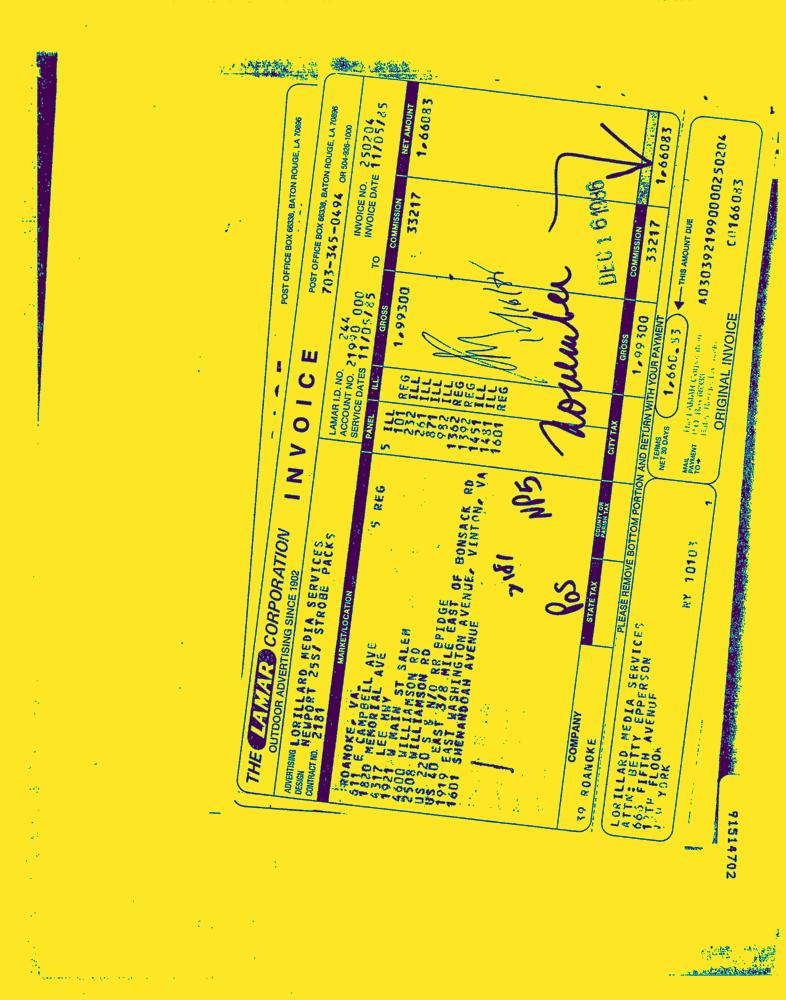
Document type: Invoice-Doc